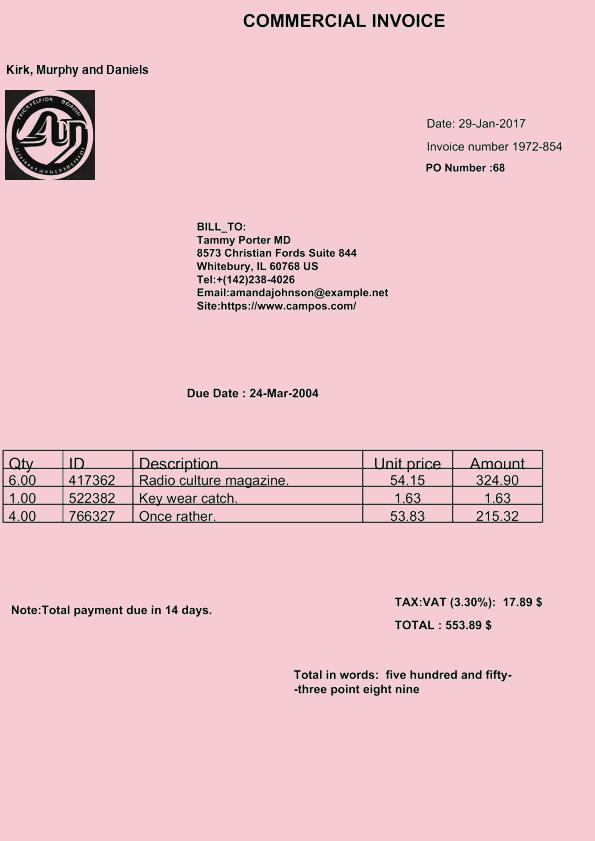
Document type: Invoice